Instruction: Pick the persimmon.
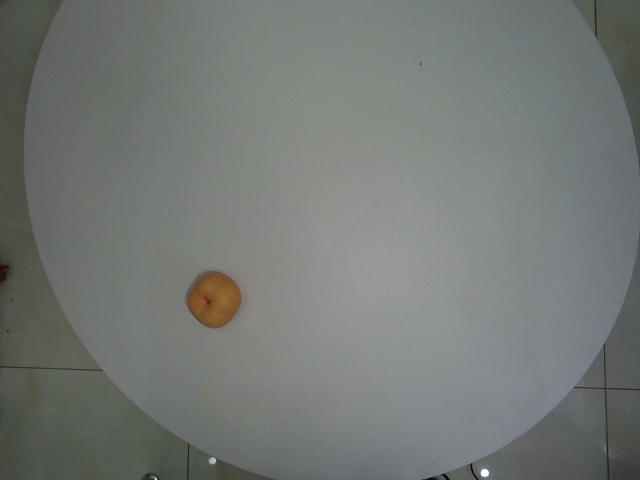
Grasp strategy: vertical